Question: What might the diagnosis be?
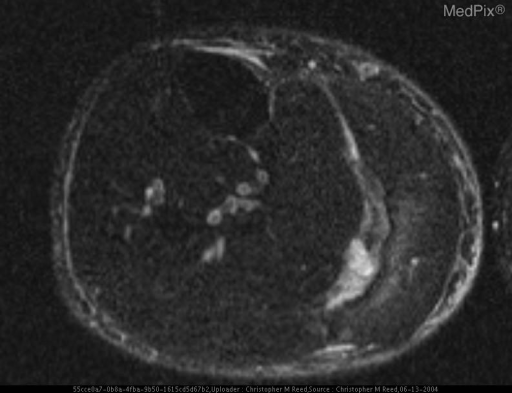
Answer: The possible diagnosis includes Plantaris Tendon Tear.